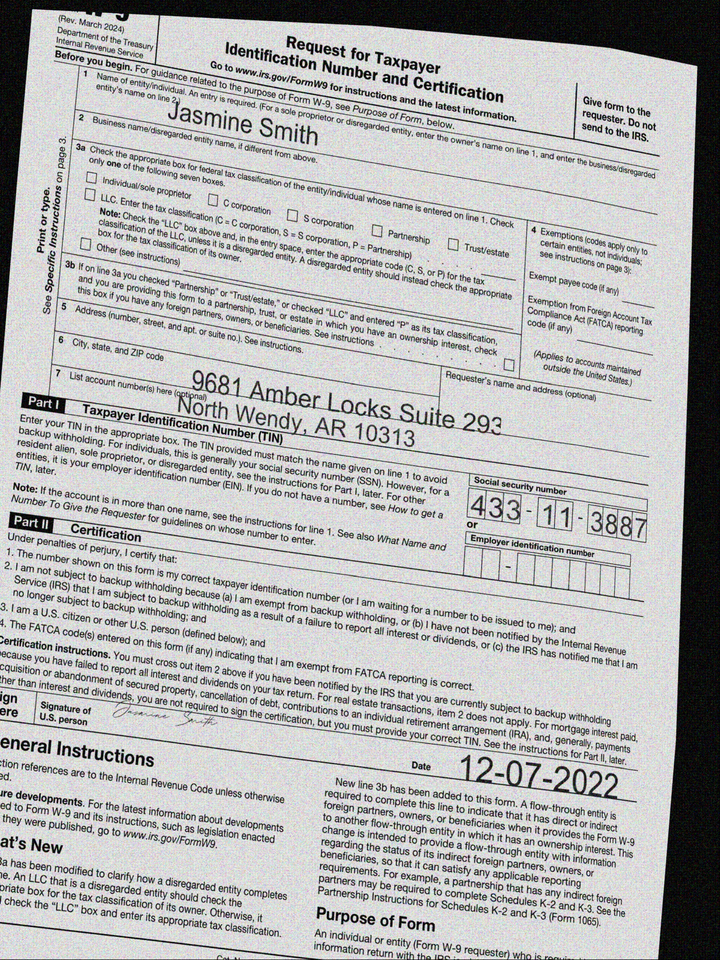
adr1: 9681 Amber Locks Suite 293
adr2: North Wendy, AR 10313
cbx: no
ssn: 433113887
enm: Jasmine Smith
sdt: 12-07-2022